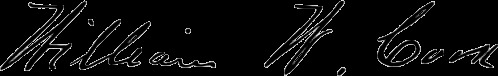
Signature of: william w cook